Question: How is the property described in the document?
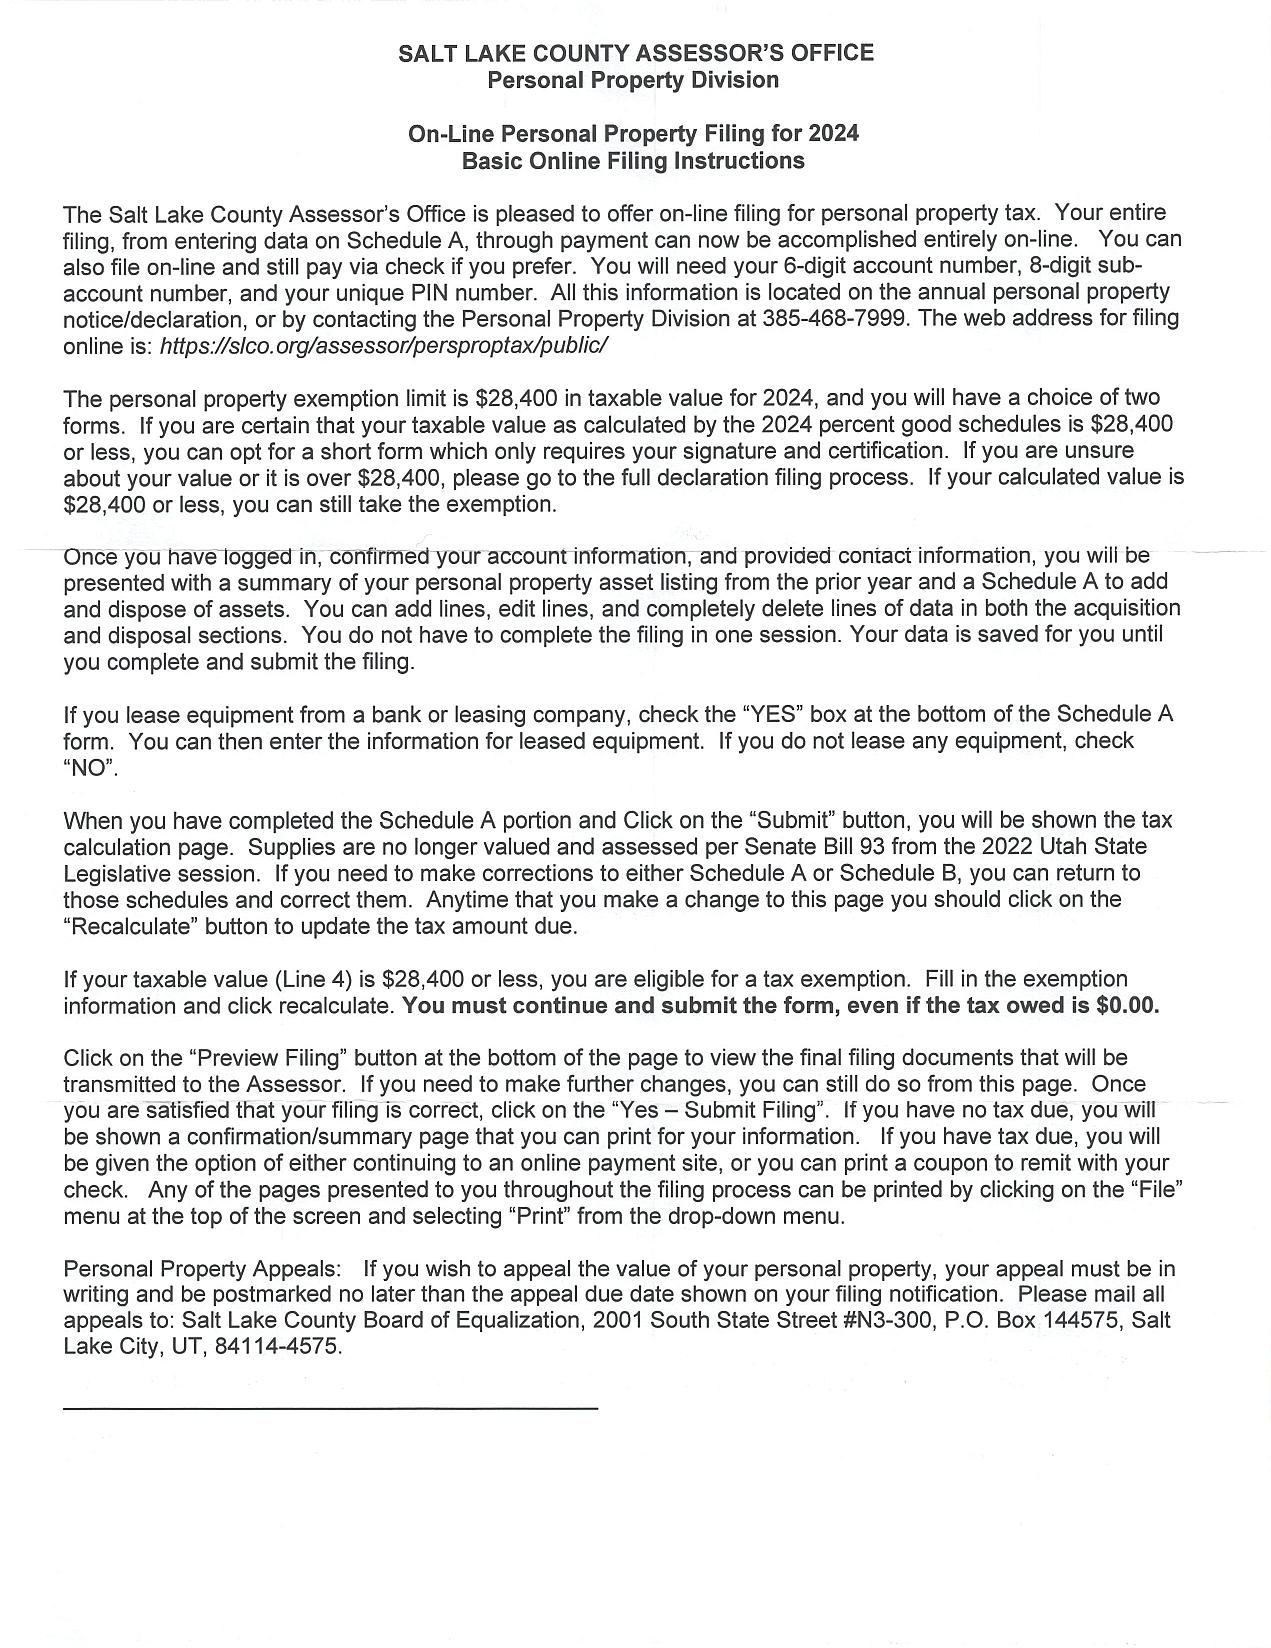
Answer: "Personal Property"